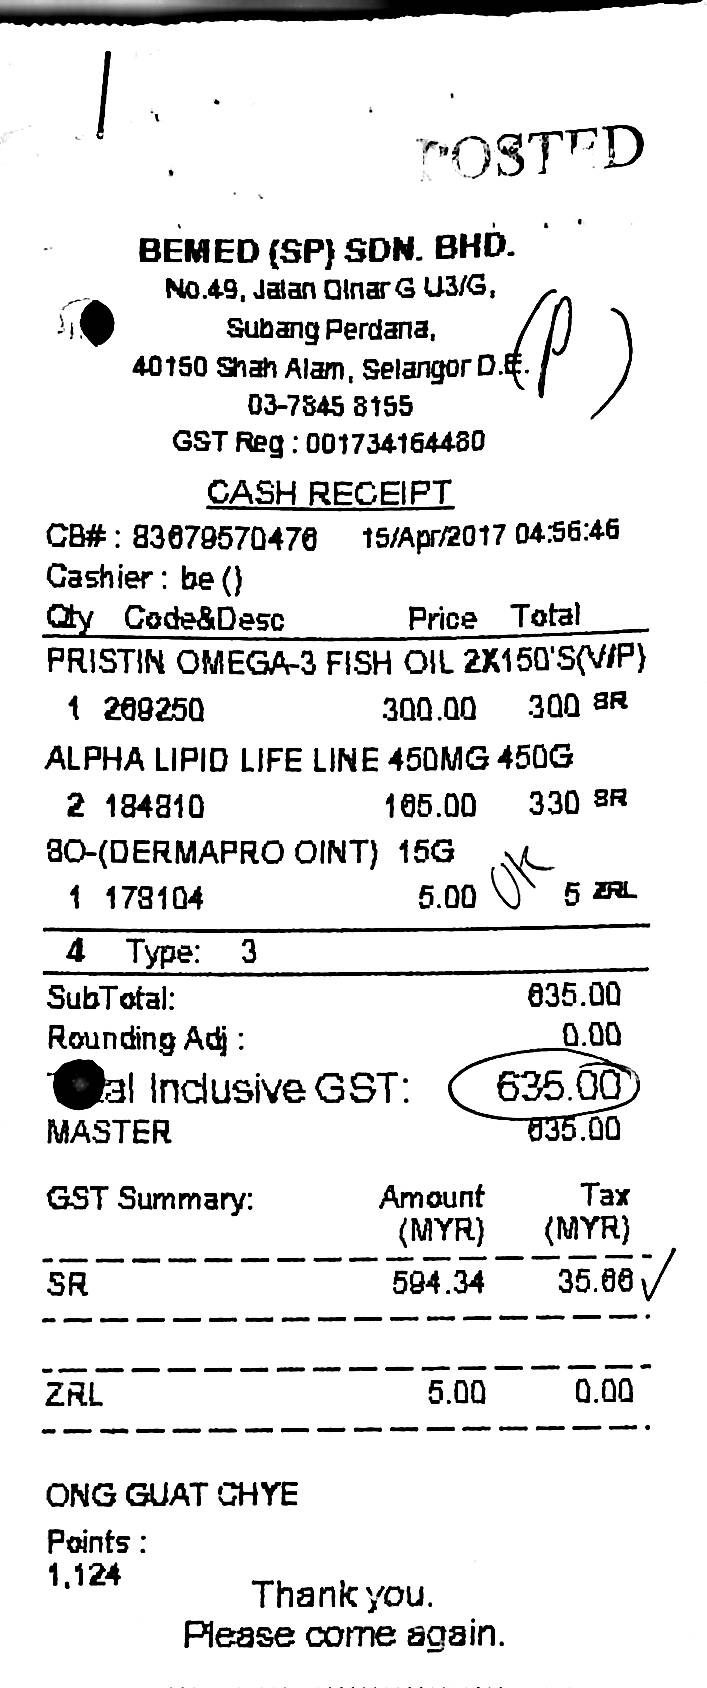
POSTED
BEMED (SP) SDN. BHD.
NO.49, JALAN DINAR G U3/G,
SUBANG PERDANA,
40150 SHAH ALAM, SELANGOR D.E.
03-7845 8155
GST REG : 001734164480
CASH RECEIPT
CB# : 83679570476
15/APR/2017 04:56:46
CASHIER : BE ()
QTY
CODE&DESC
PRICE
TOTAL
PRISTIN OMEGA-3 FISH OIL 2X150'S(V/P)
1
269250
300.00
300 SR
2
184810
165.00
330 SR
1
178104
5.00
5 ZRL
PLEASE COME AGAIN.
THANK YOU.
1,124
ALPHA LIPID LIFE LINE 450MG 450G
8O-(DERMAPRO OINT) 15G
4
TYPE:
3
SUBTOTAL:
635.00
ROUNDING ADJ :
0.00
TOTAL INCLUSIVE GST:
635.00
MASTER
635.00
GST SUMMARY:
AMOUNT
TAX
(MYR)
(MYR)
SR
ZRL
594.34
35.66
5.00
0.00
ONG GUAT CHYE
POINTS :